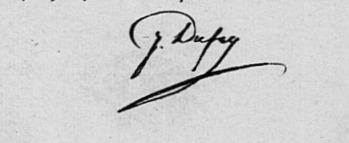
Signature of: julien dufau